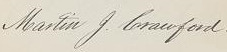
Signature of: martin jenkins crawford